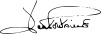
Signature of: joan fontaine